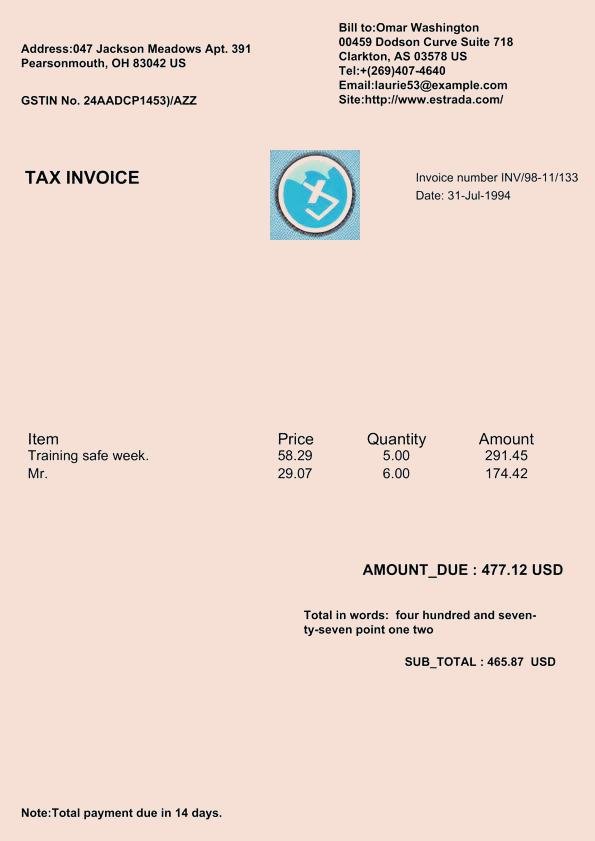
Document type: Invoice